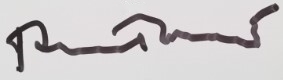
Signature of: philippe sarde